Question: What is the property identification or parcel number listed?
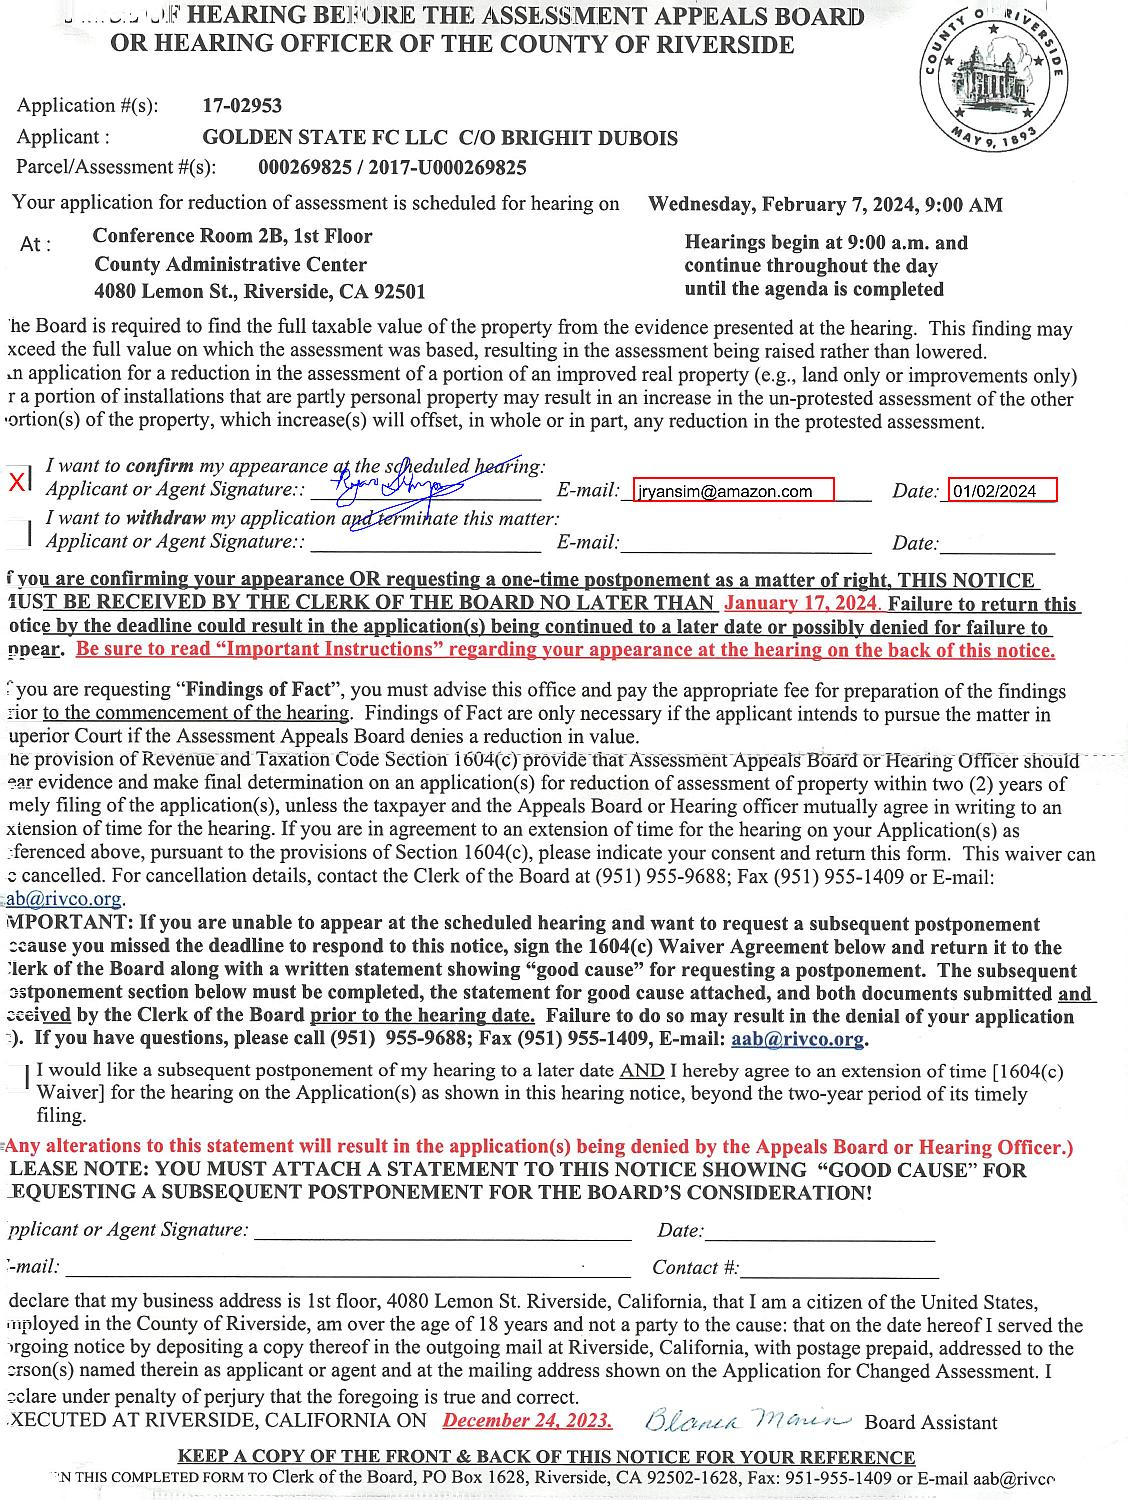
Answer: "000269825 / 2017-U000269825"